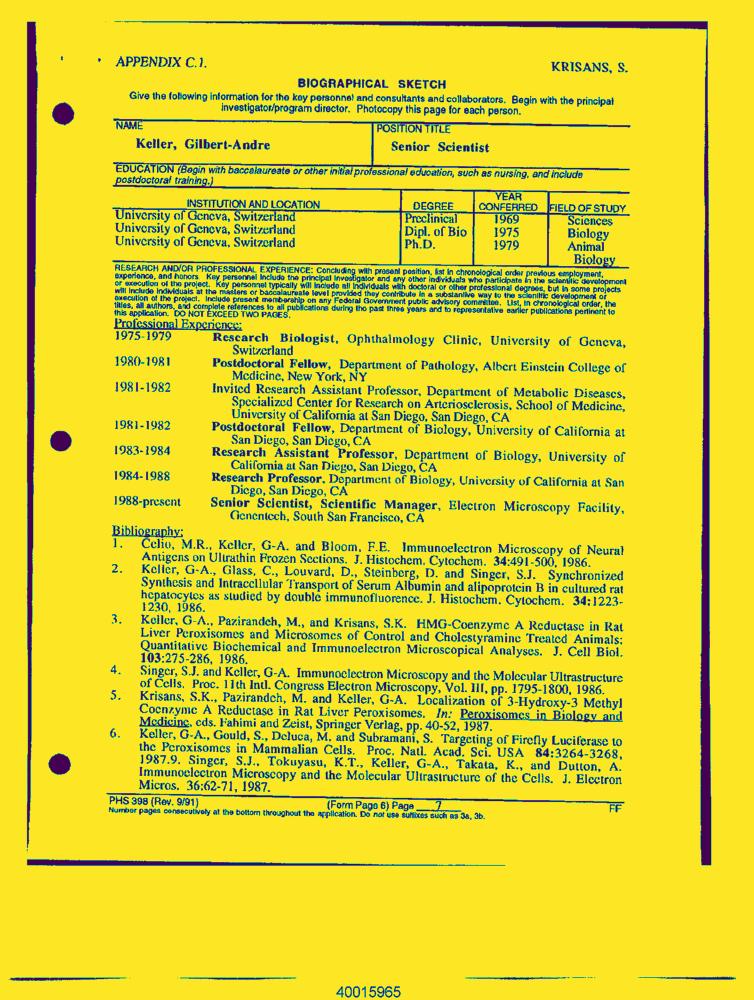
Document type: Resume-Doc